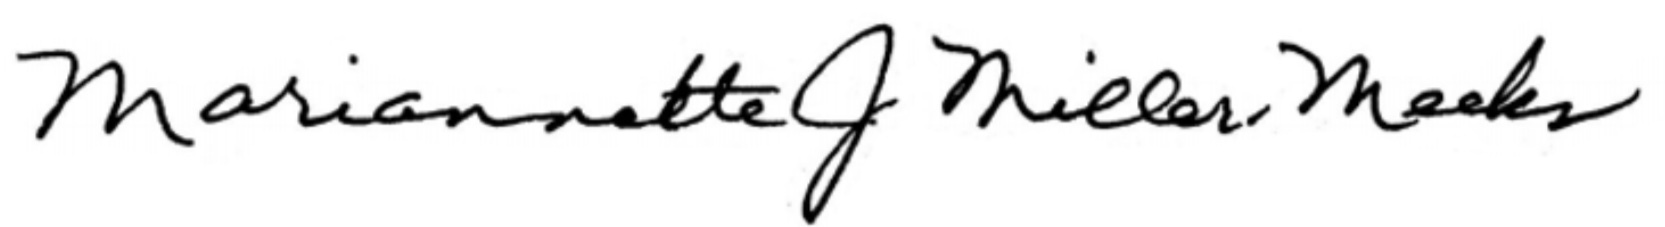
Signature of: mariannette miller meeks